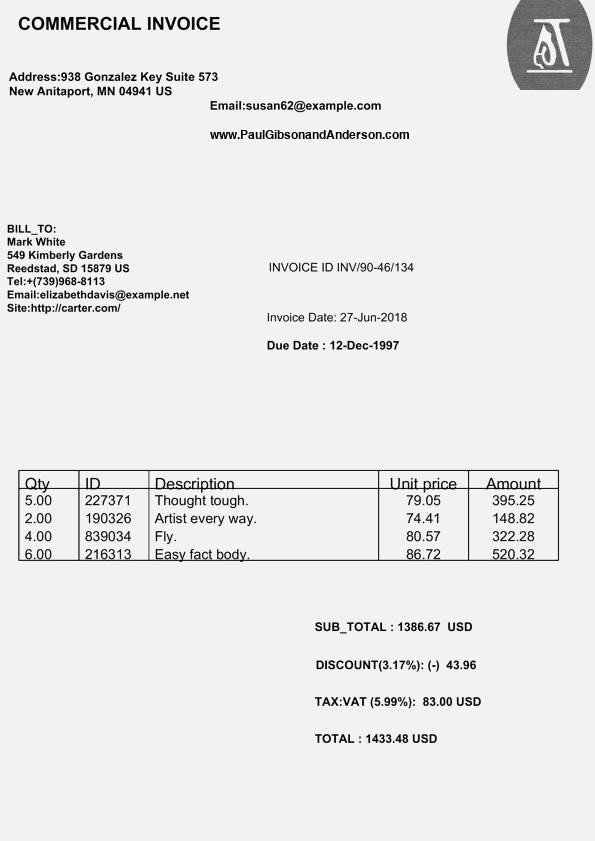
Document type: Invoice